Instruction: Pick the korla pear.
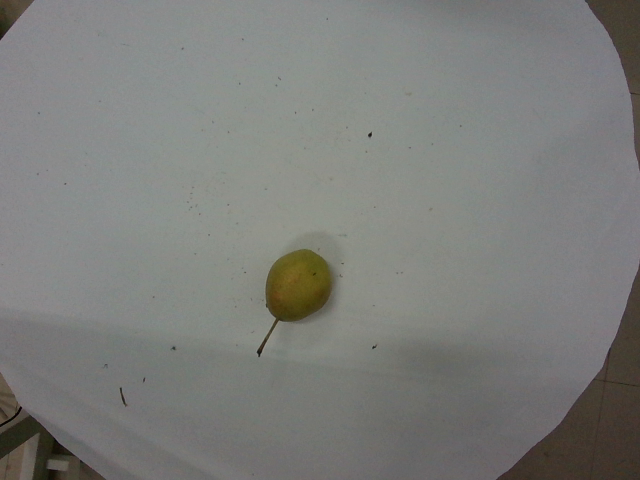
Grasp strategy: vertical